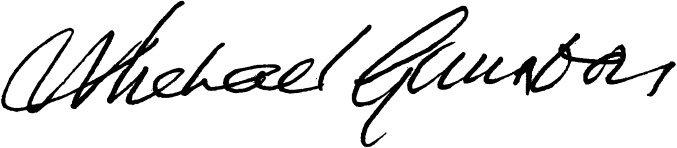
Signature of: michael gambon